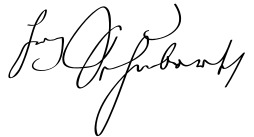
Signature of: franz schubert